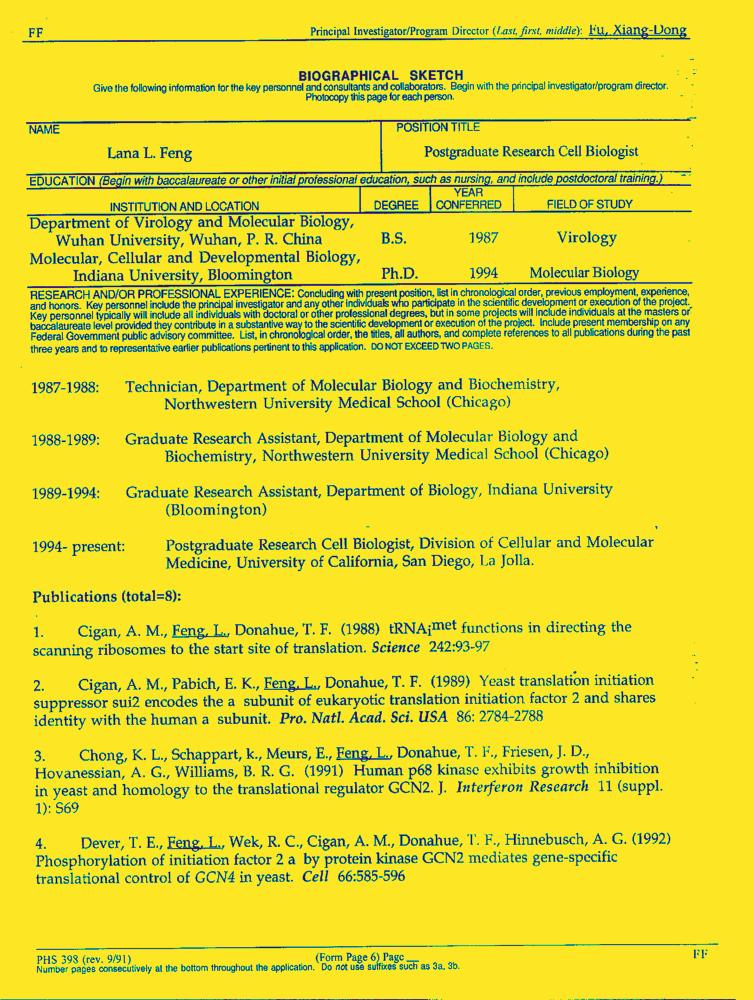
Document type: Resume-Doc